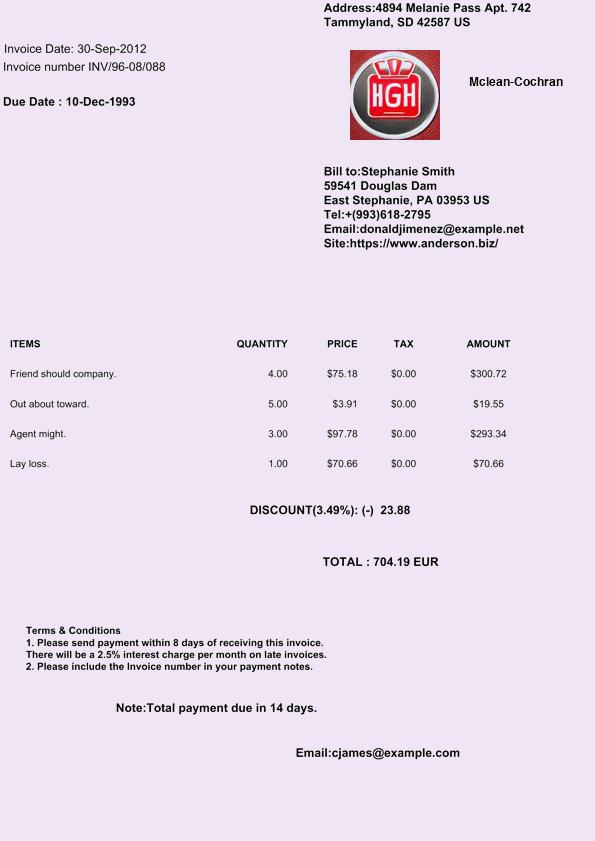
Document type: Invoice